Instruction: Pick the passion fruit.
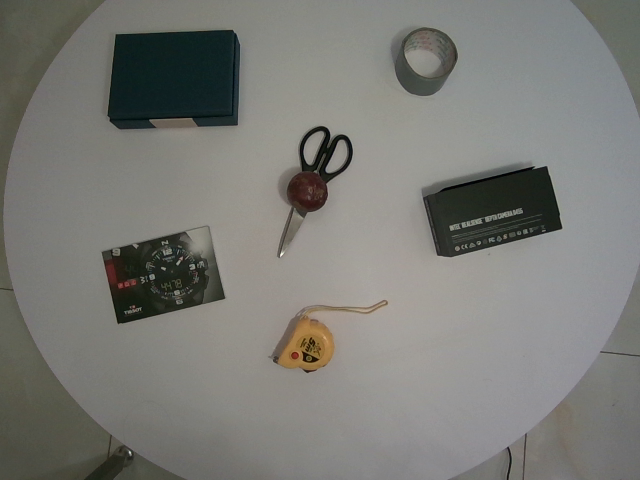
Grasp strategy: vertical